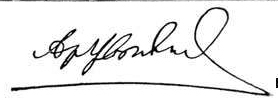
Signature of: aliaksandar ćvikievič